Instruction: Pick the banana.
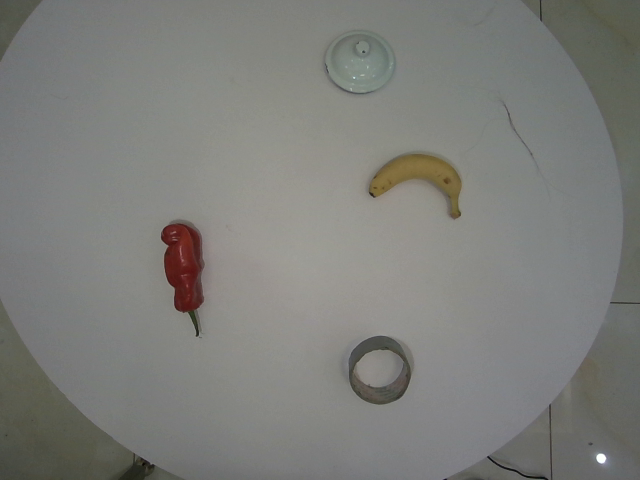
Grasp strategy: vertical